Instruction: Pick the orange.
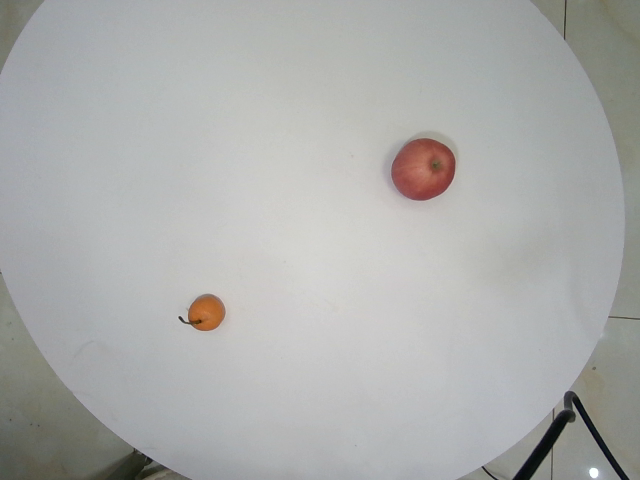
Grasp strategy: vertical